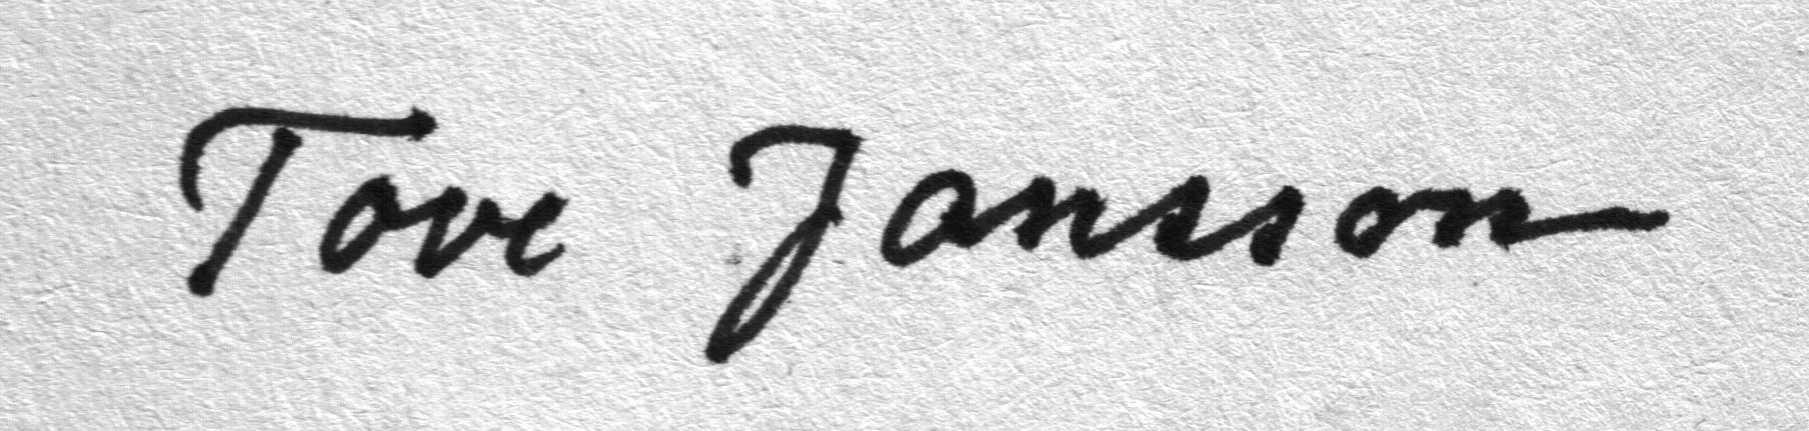
Signature of: tove jansson